Question: What are the imaging findings?
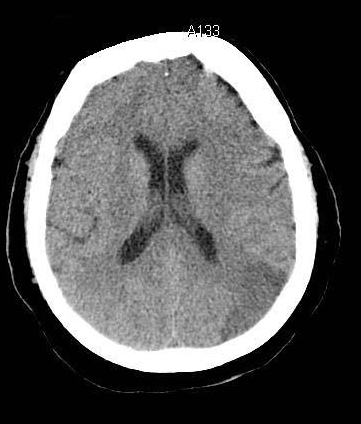
Answer: The imaging shows Noncontrast CT shows hypodensity in L parietal lobe with no visible compression of other structures.  No hyperdens or hemorrhagic areas are noted.

MRI DWI image shows hyperintense signal within same area demonstrating restricted diffusion of water molecules. Noncontrast CT shows hypodensity in L parietal lobe with no visible compression of other structures.  No hemorrhage noted..